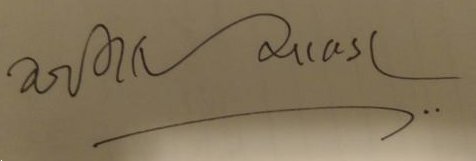
Signature of: anil chavda